Question: In what way does the history help explain the case?
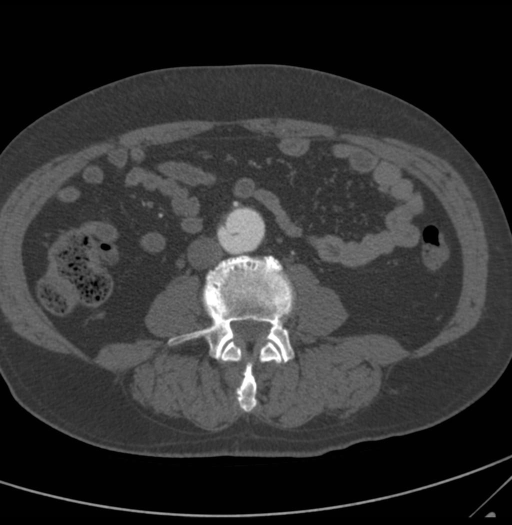
Answer: The patient's history of A 75-year-old white man with a history of smoking and mid-abdomen pain. is key in understanding the case.